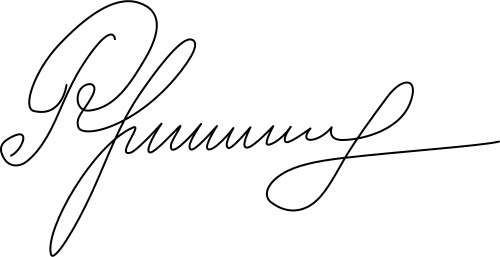
Signature of: nikolay rukavishnikov